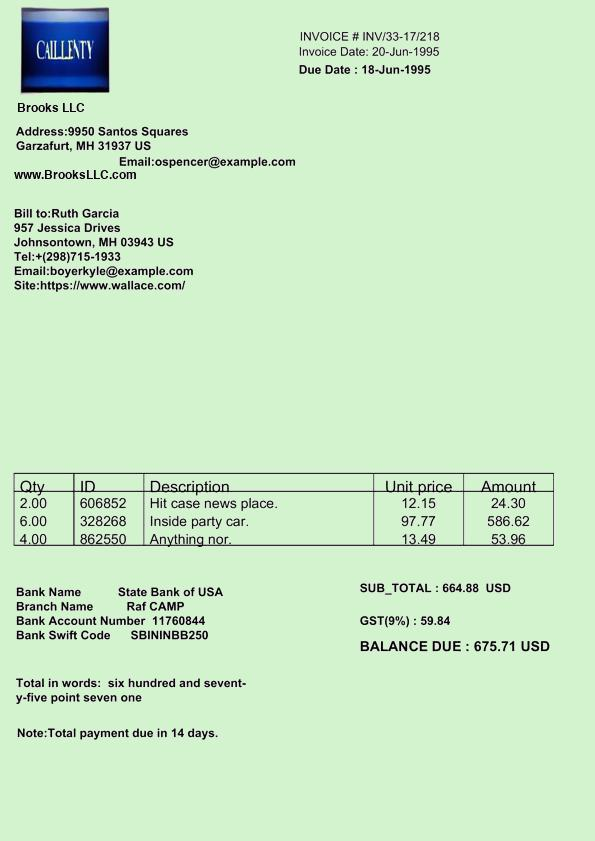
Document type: Invoice